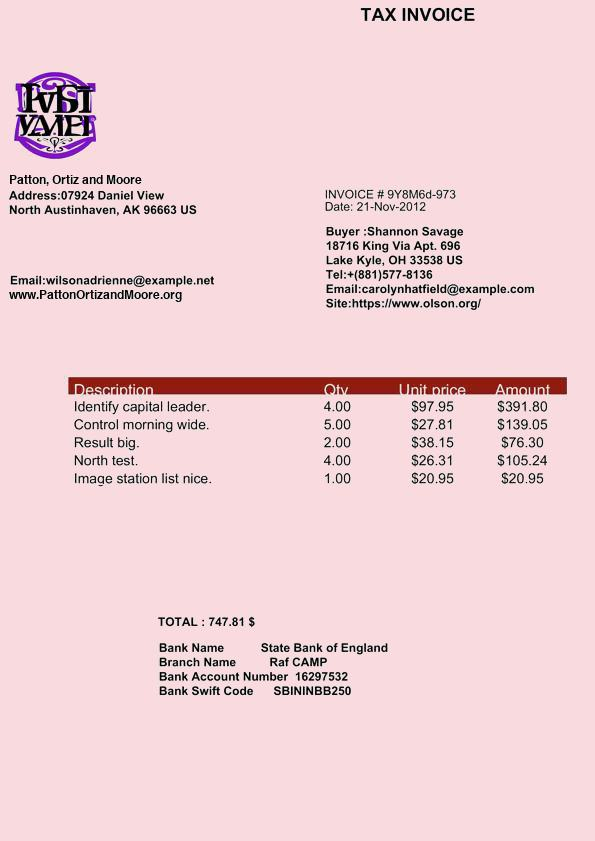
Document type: Invoice